Question: What is the name of the tenant mentioned in the document?
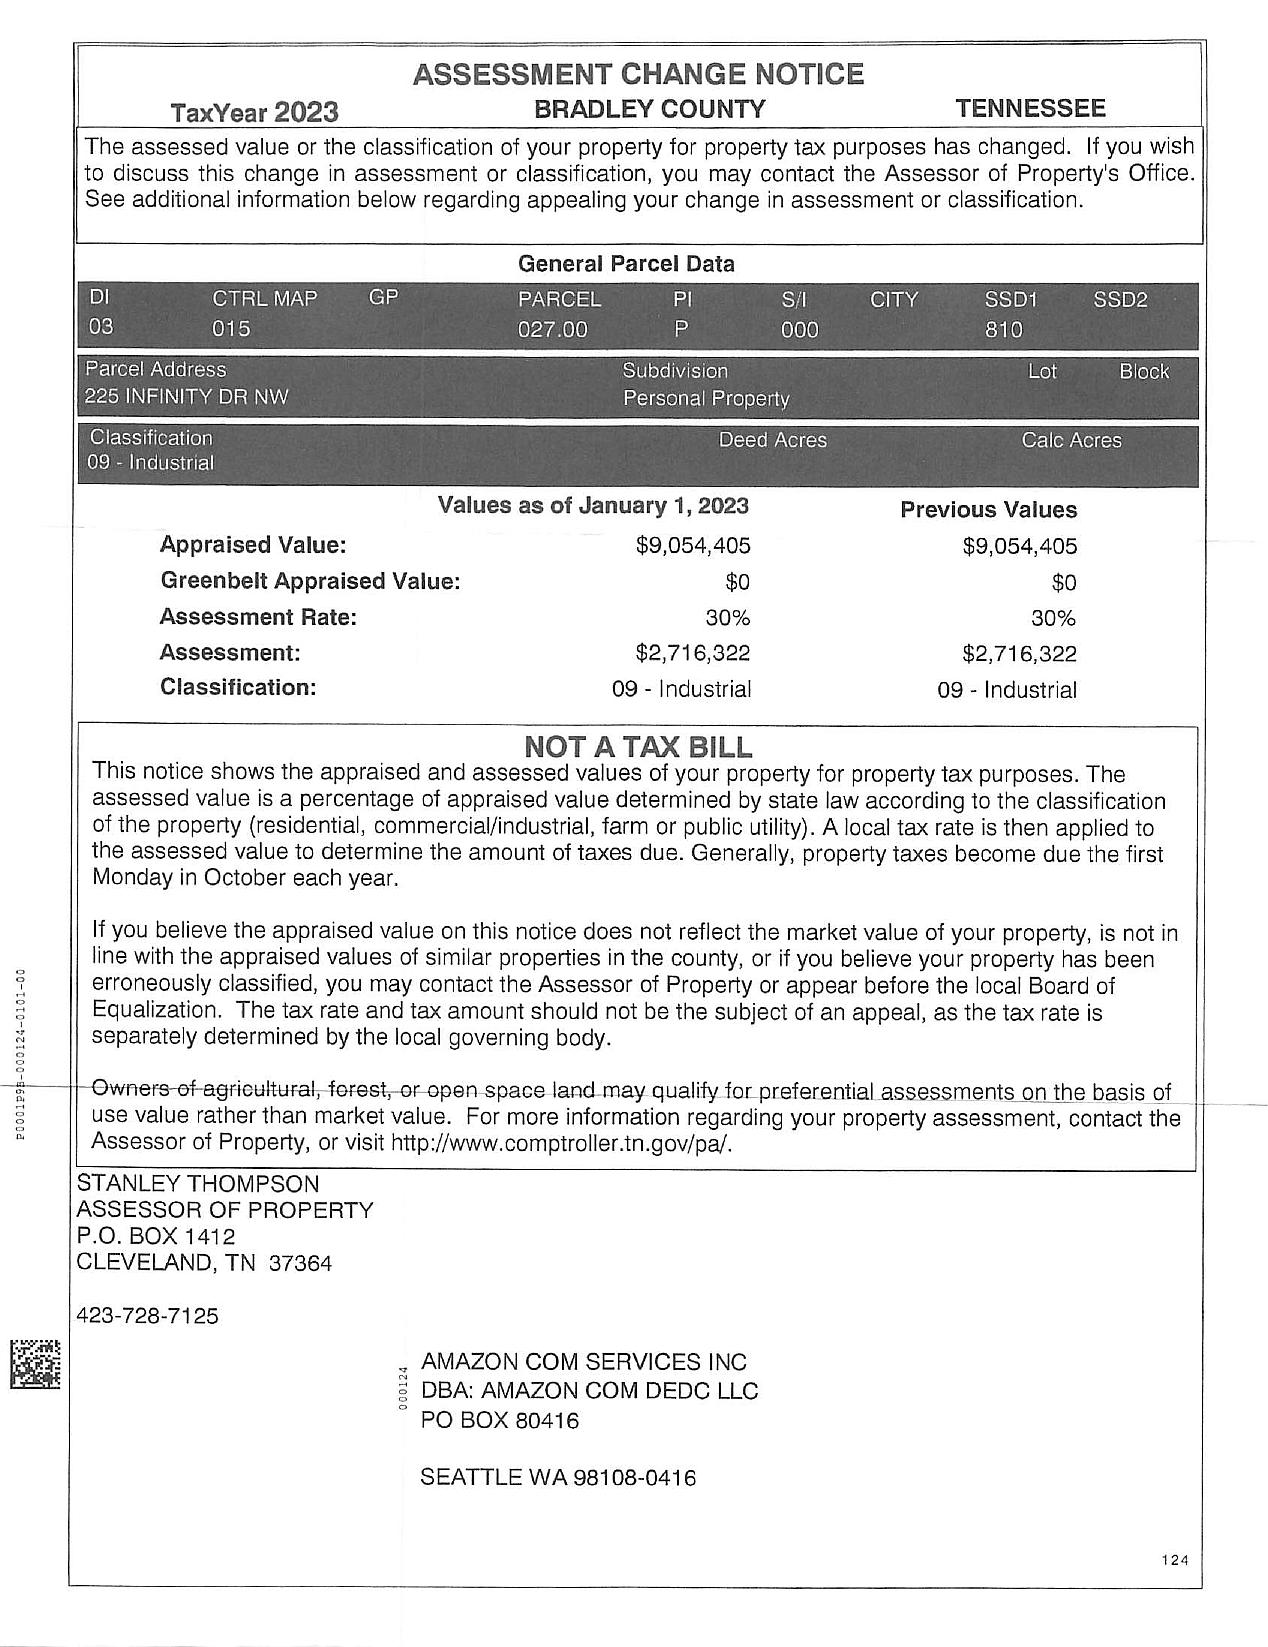
Answer: "AMAZON.COM SERVICES INC DBA: AMAZON.COM DEDC LLC"